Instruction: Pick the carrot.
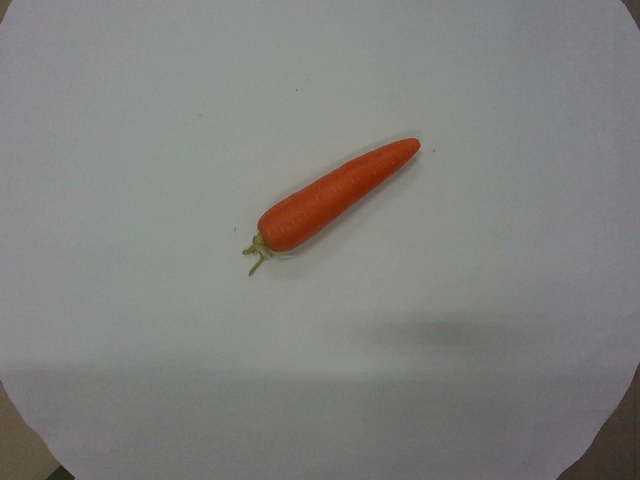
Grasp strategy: vertical